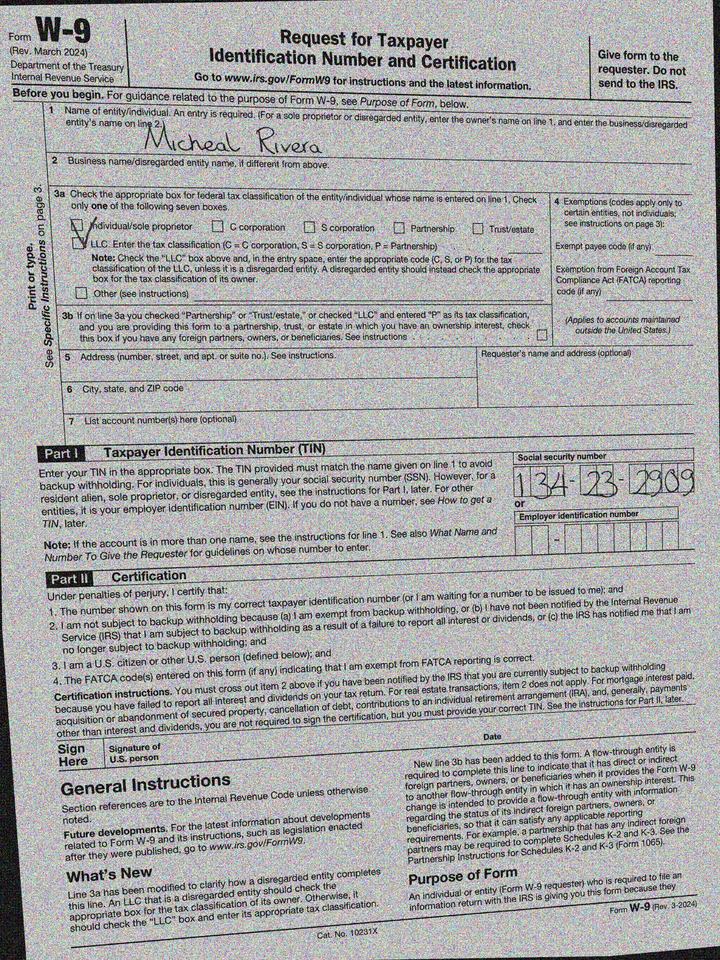
cbx: yes
ssn: 134232909
enm: Micheal Rivera